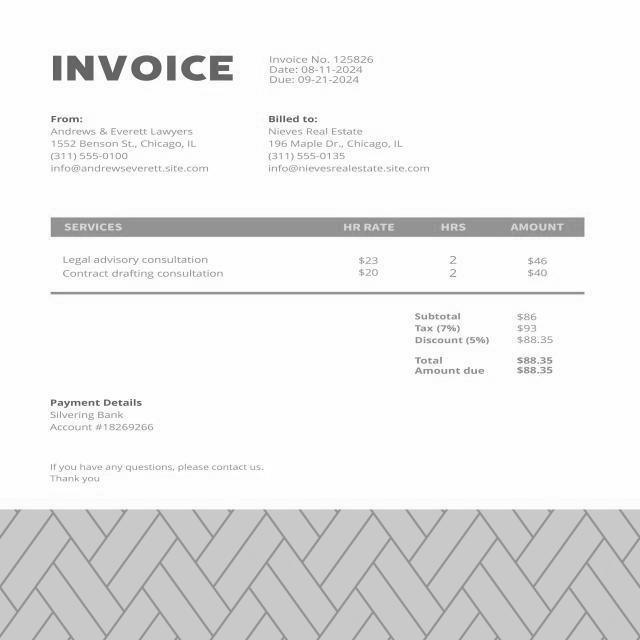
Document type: Invoice